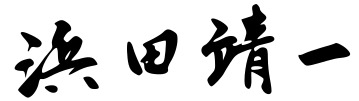
Signature of: yasukazu hamada